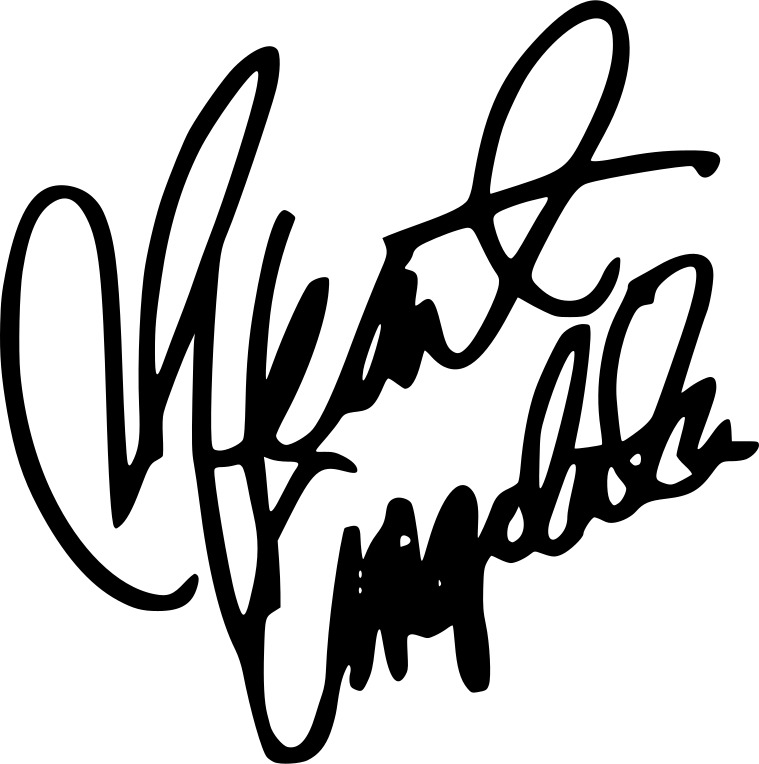
Signature of: heart evangelista